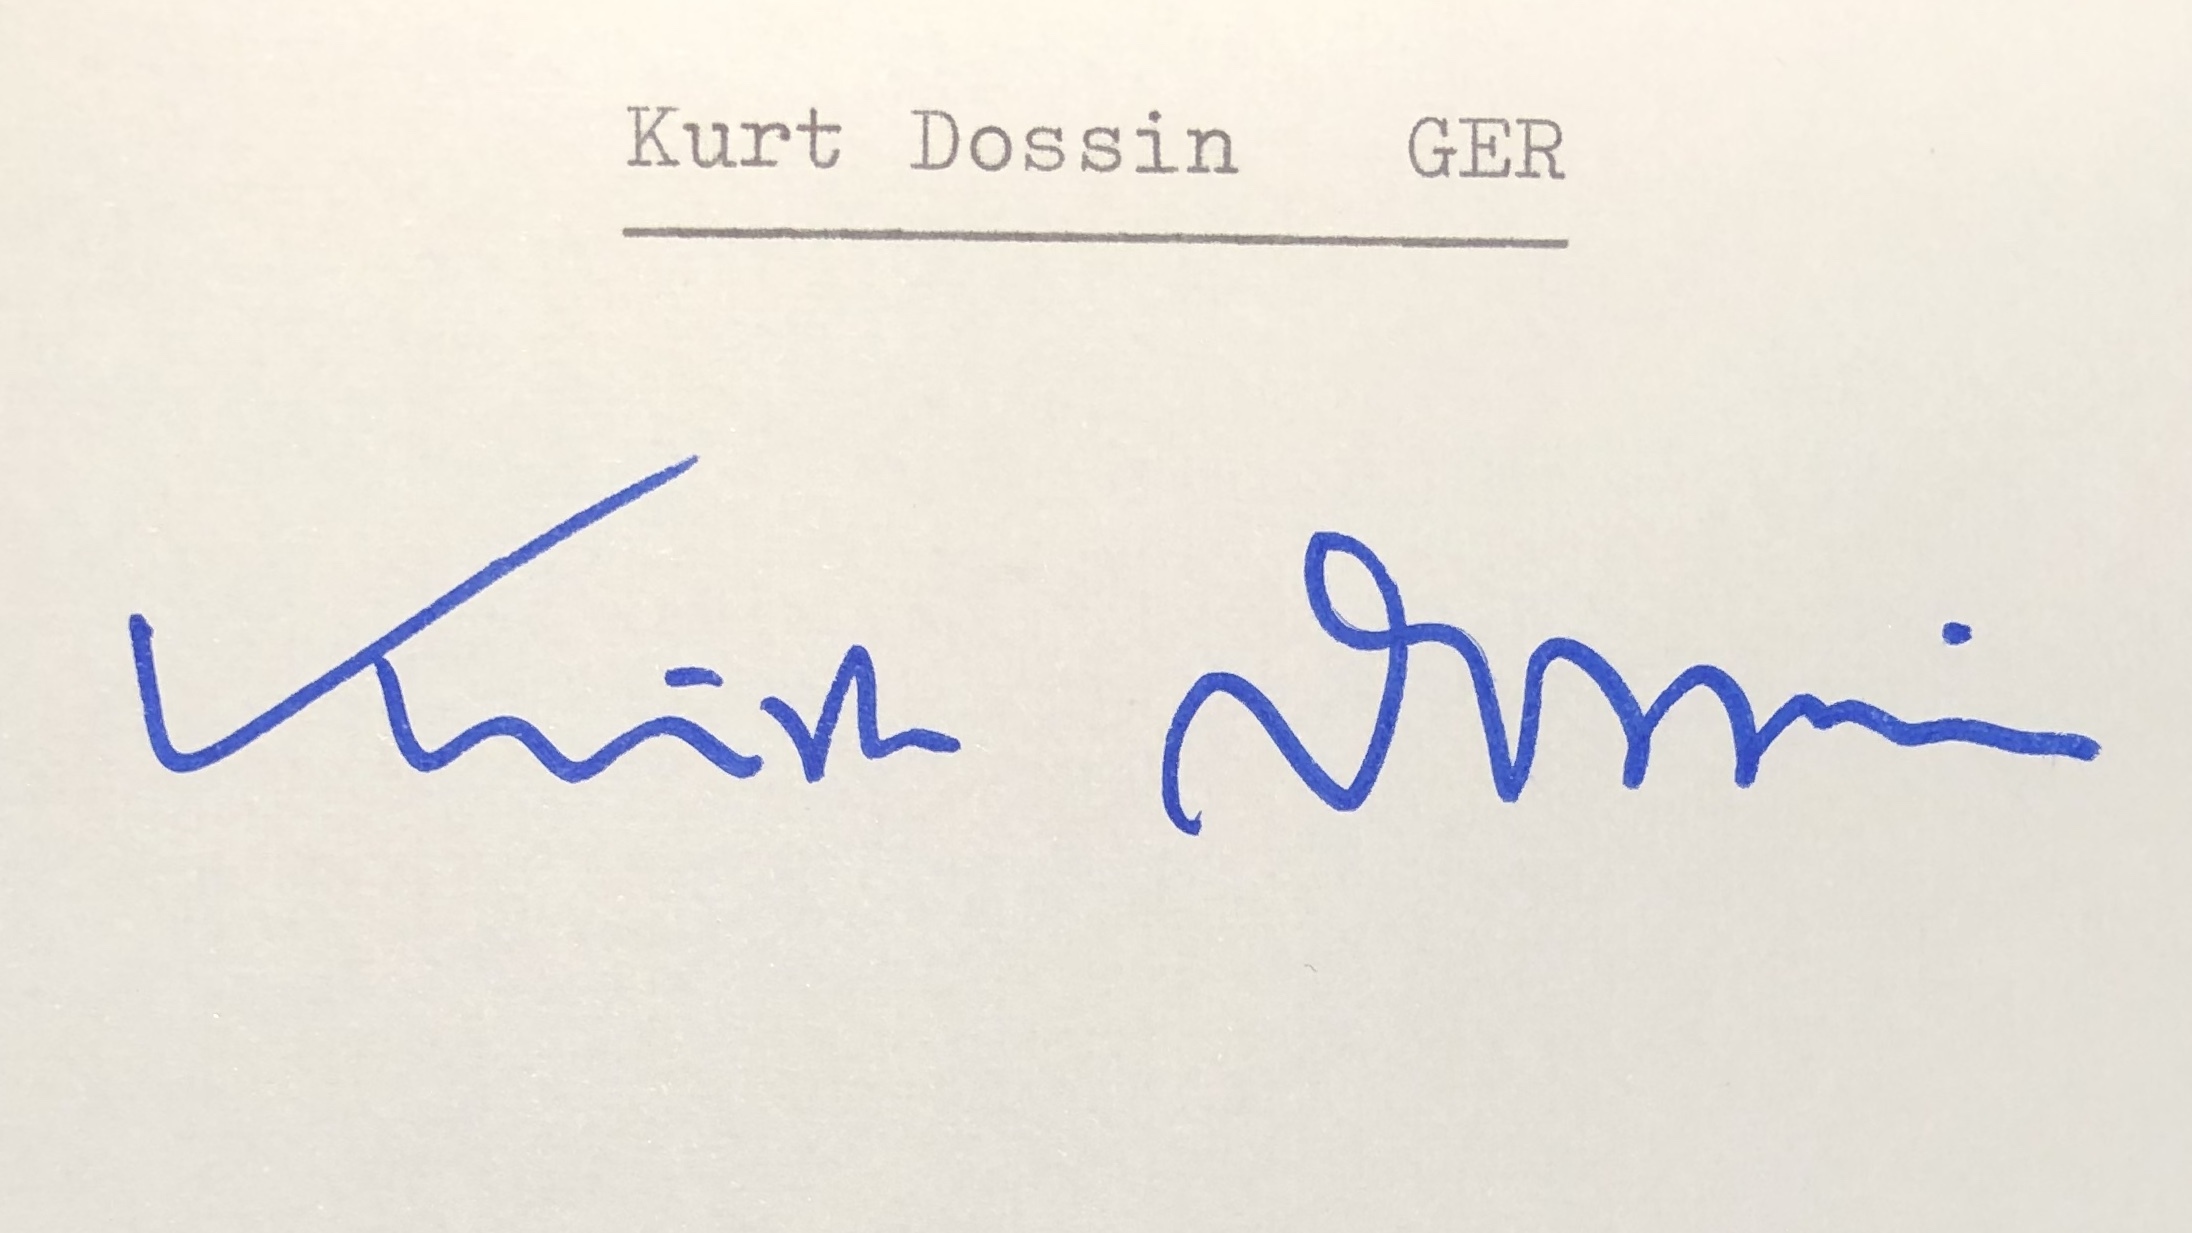
Signature of: kurt dossin